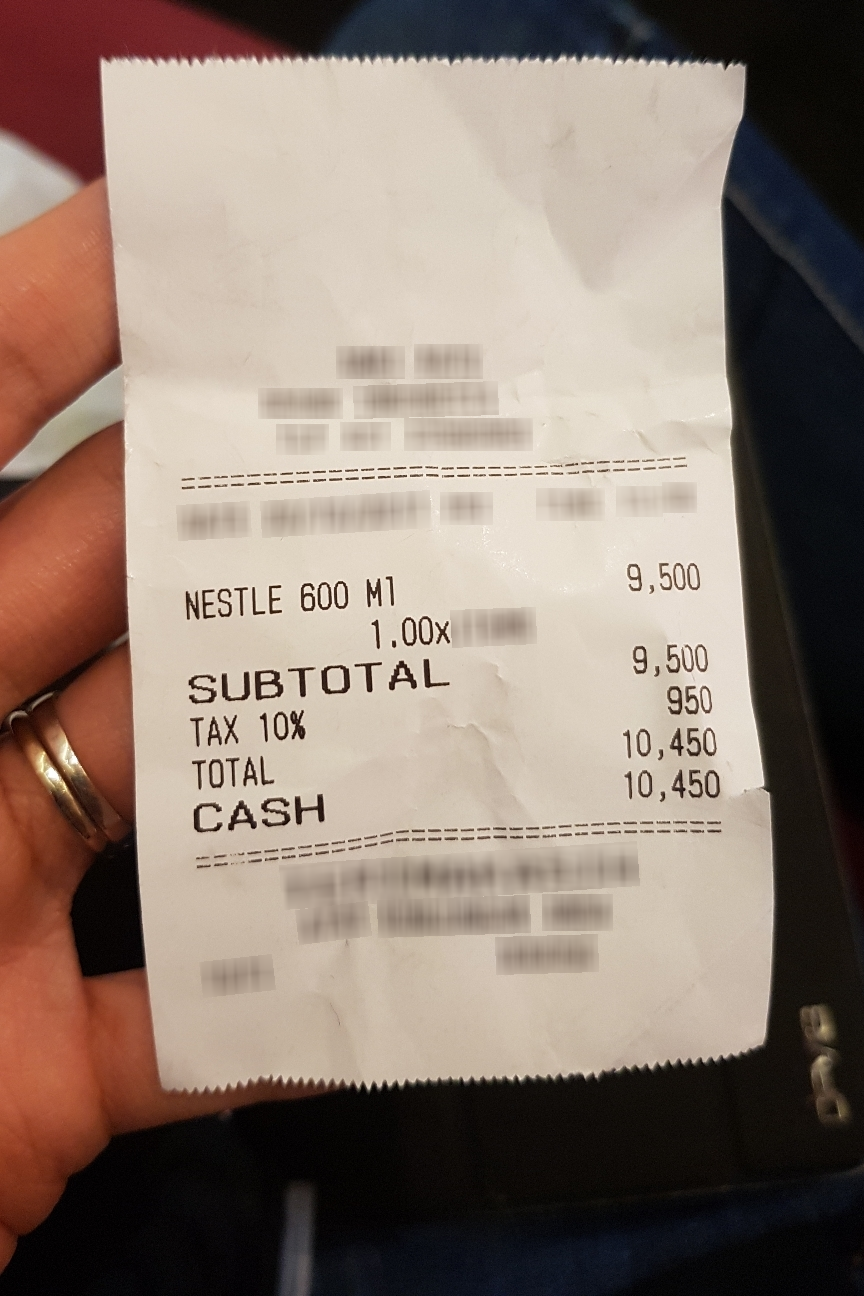
Number of items: 3
Subtotal: 9,500
Tax: 950
Total: 10,450
OCR text regions:
text: TOTAL
text: 10,450
text: CASH
text: 10,450
text: NESTLE
text: 600
text: M1
text: 9,500
text: 1.00x
text: SUBTOTAL
text: 9,500
text: TAX
text: 10%
text: 950